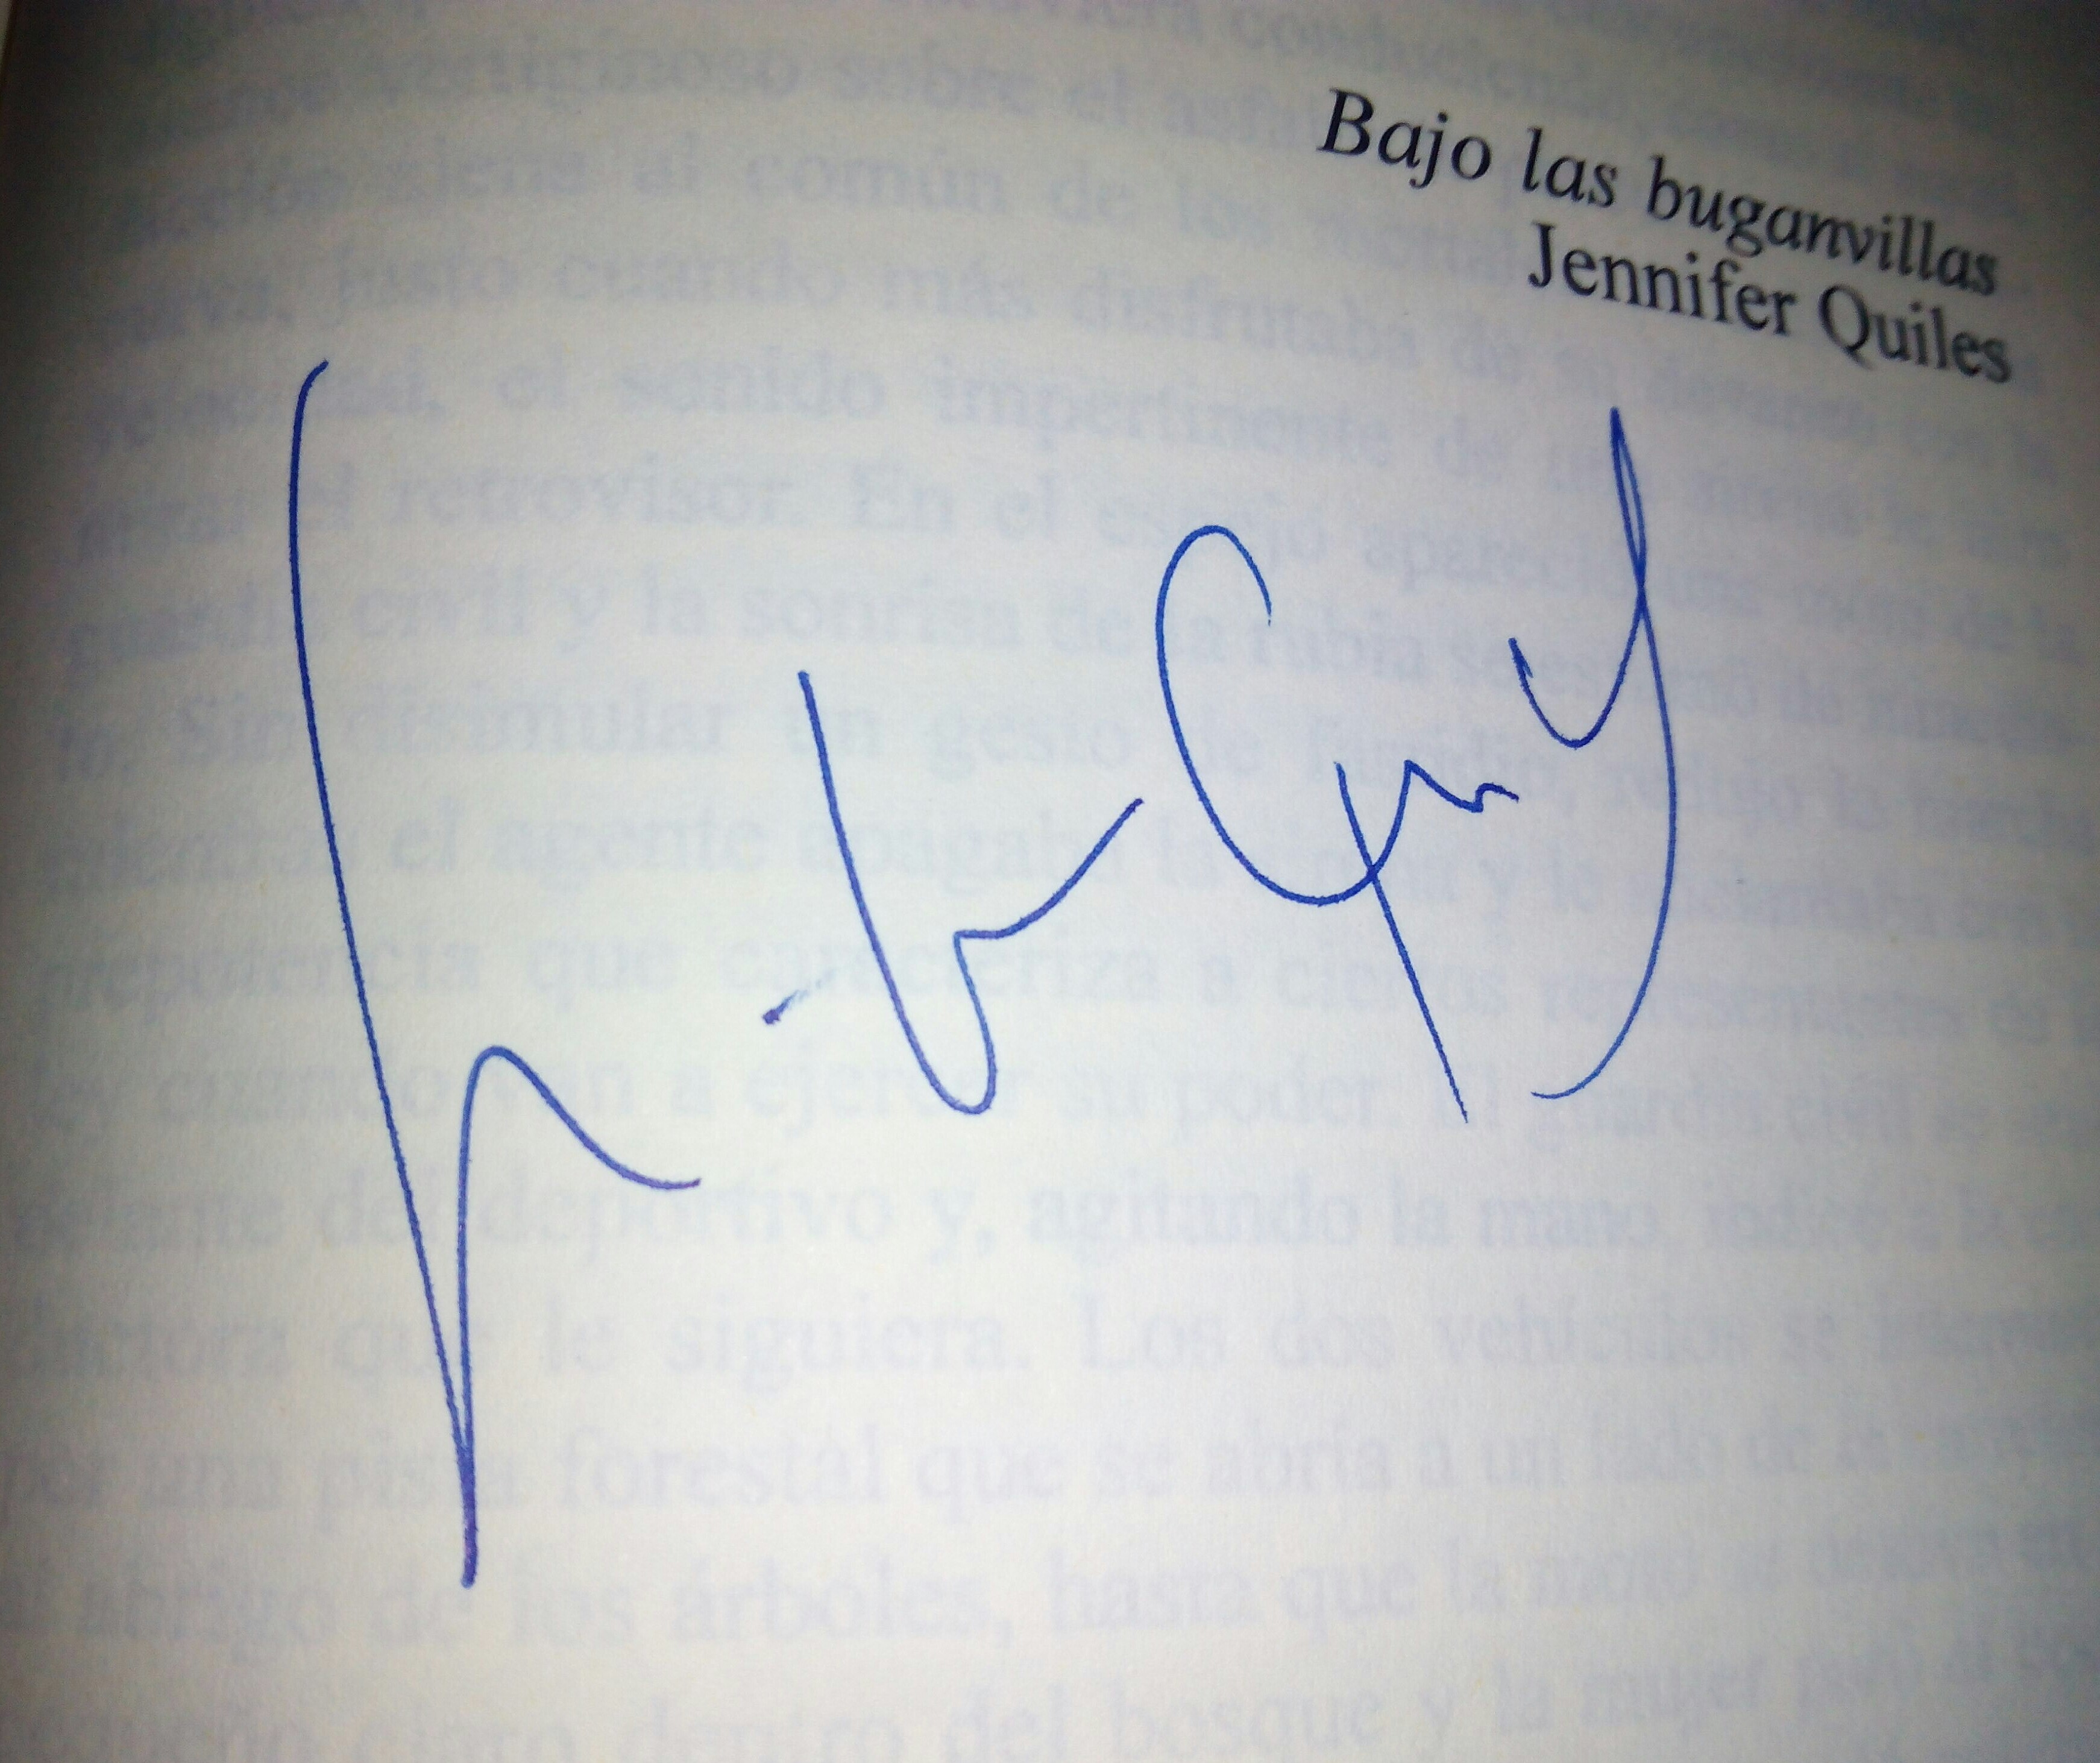
Signature of: jennifer quiles